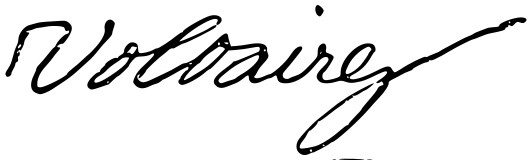
Signature of: voltaire